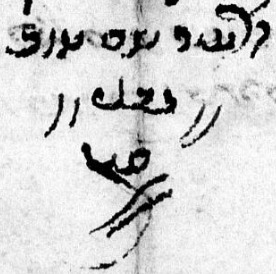
Signature of: shm tov gabay